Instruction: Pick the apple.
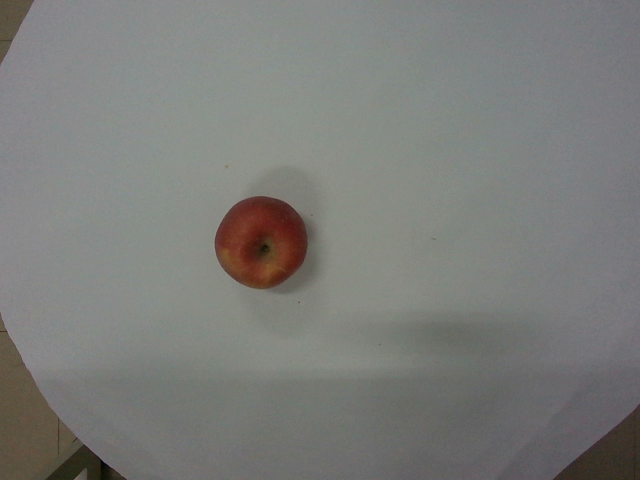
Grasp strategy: vertical